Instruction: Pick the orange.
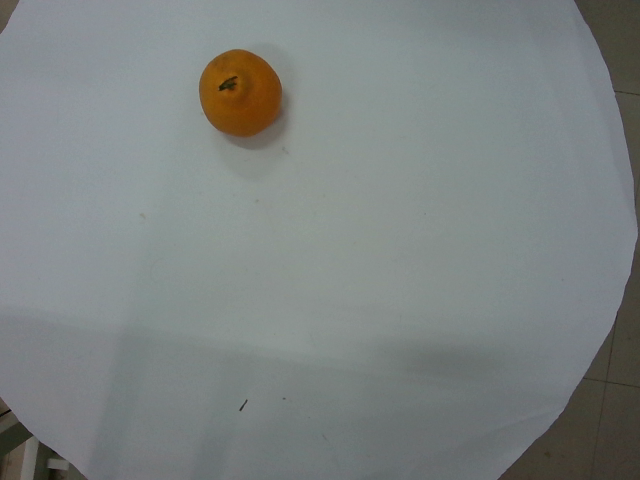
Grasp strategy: vertical